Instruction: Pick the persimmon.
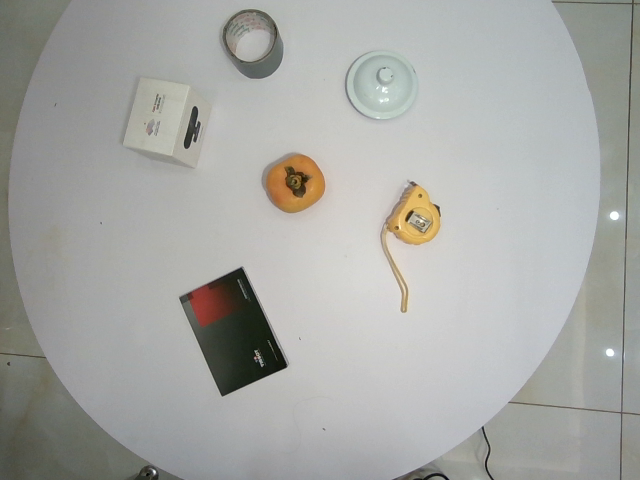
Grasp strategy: vertical